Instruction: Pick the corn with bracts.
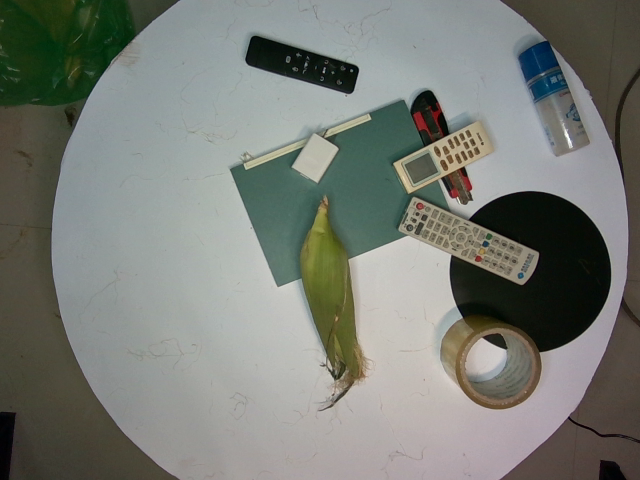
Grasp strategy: vertical